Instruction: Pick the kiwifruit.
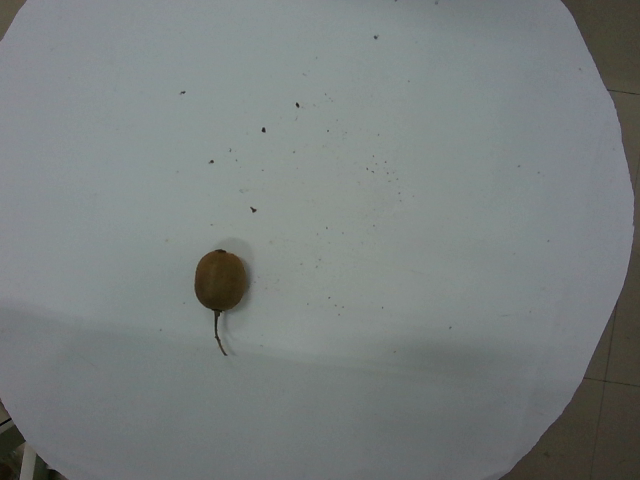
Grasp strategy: vertical